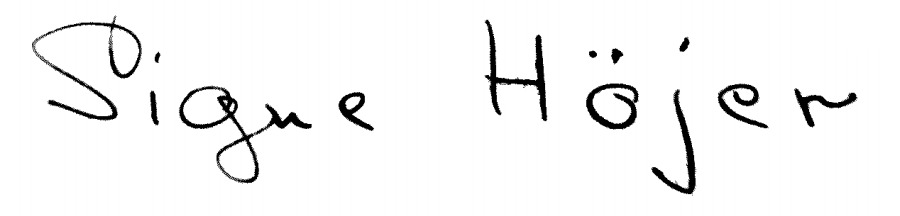
Signature of: signe höjer